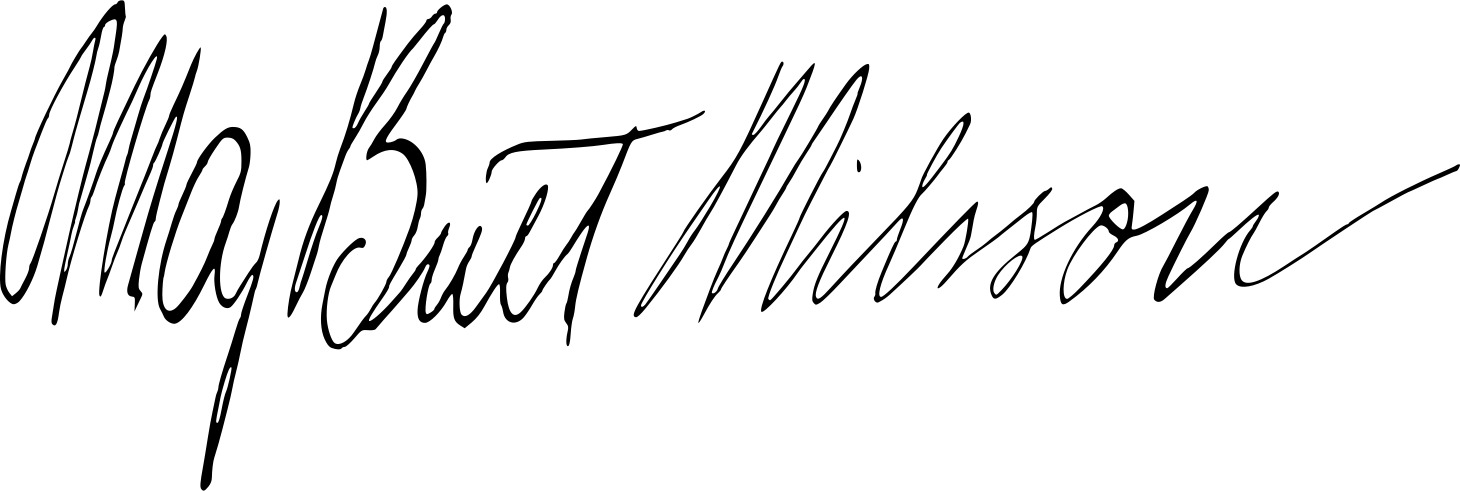
Signature of: maj britt nilsson